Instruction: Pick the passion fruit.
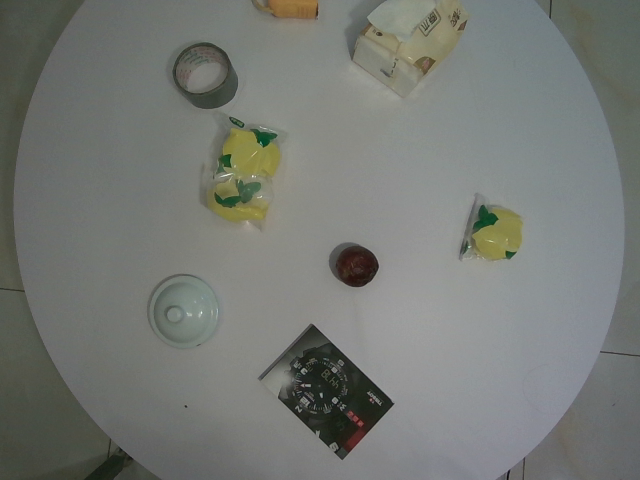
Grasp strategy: vertical